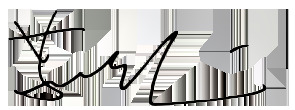
Signature of: louisa so